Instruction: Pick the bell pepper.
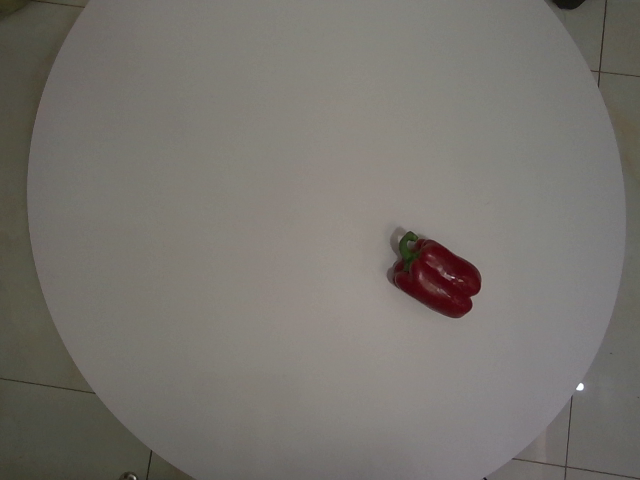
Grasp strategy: vertical